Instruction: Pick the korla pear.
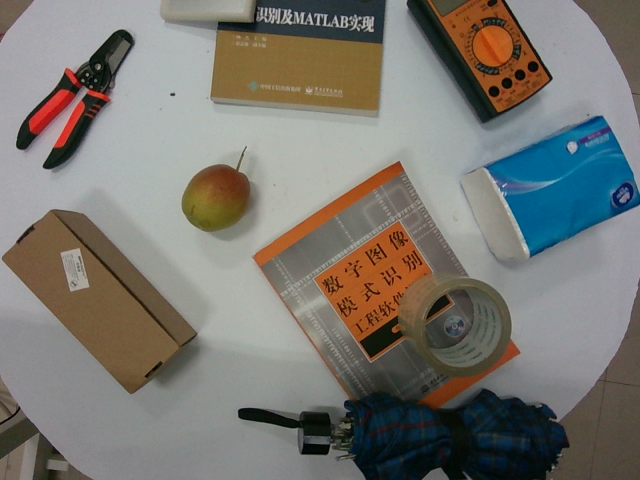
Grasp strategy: vertical